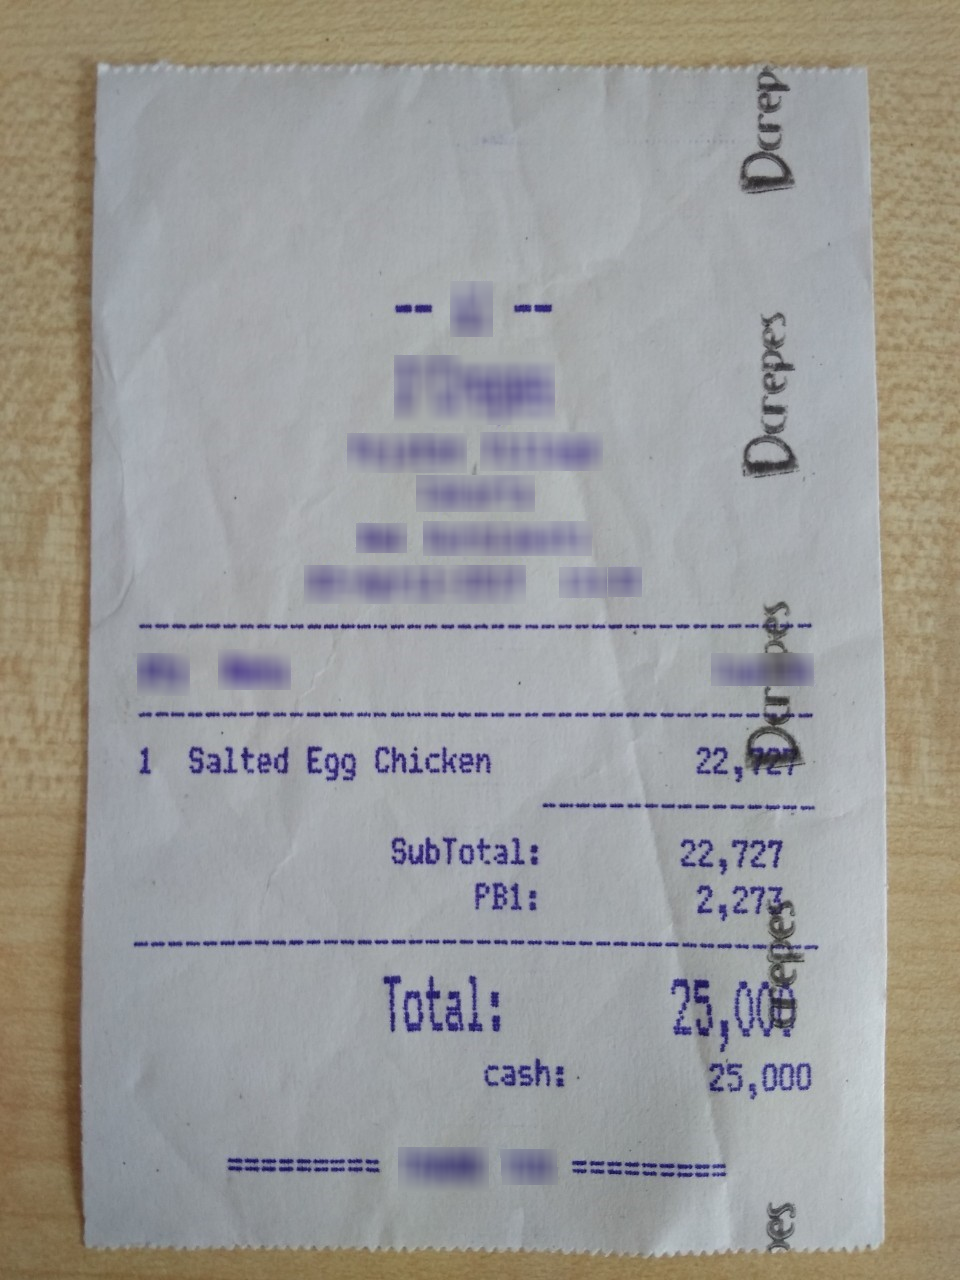
Number of items: 3
Subtotal: 22,727
Tax: 2,273
Total: 25,000
OCR text regions:
text: 1
text: Salted
text: Egg
text: Chicken
text: 22,727
text: Subtotal:
text: 22,727
text: PB1:
text: 2,273
text: Total:
text: 25,000
text: cash:
text: 25,000